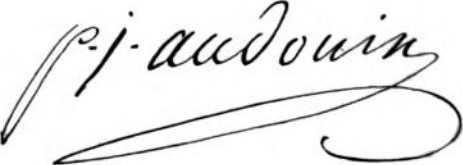
Signature of: pierre jean audouin